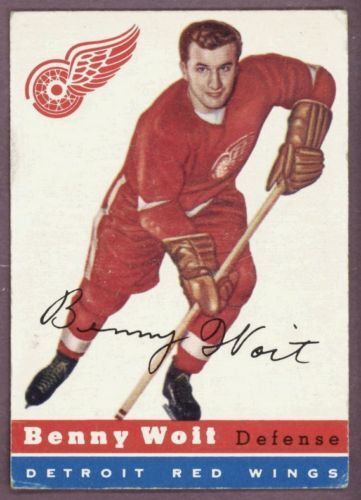
Signature of: benny woit